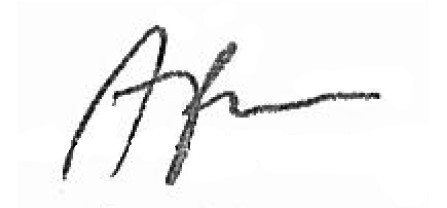
Signature of: adam bielan